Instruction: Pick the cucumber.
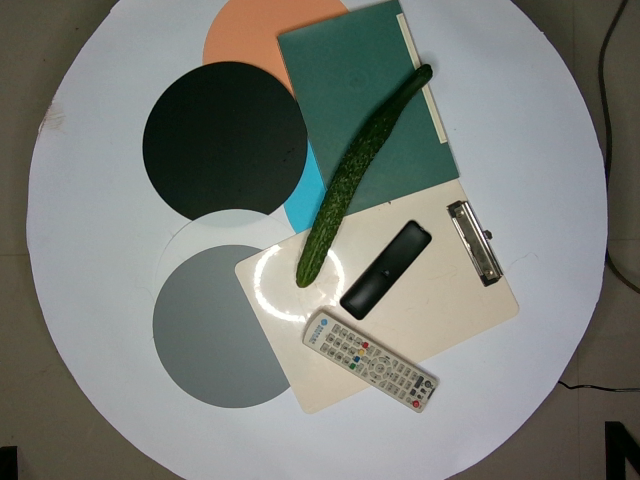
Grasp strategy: vertical